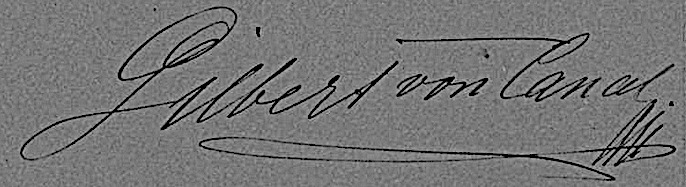
Signature of: gilbert von canal